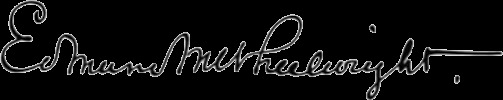
Signature of: edmund m wheelwright